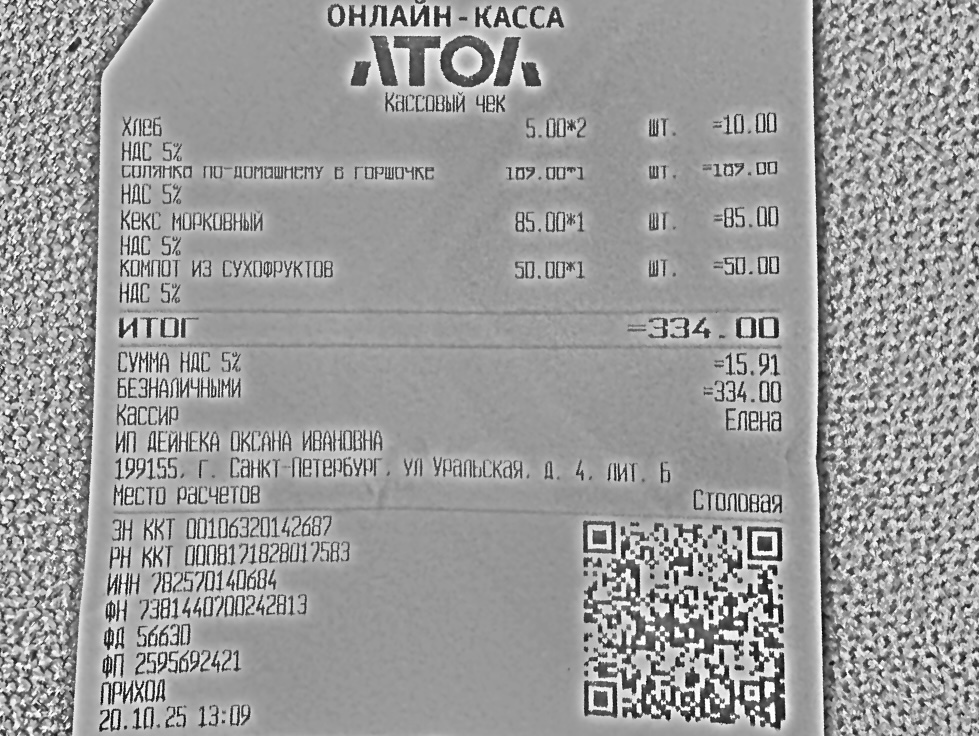
Продавец: ИП ДЕЙНЕКА ОКСАНА ИВАНОВНА
ИНН: 782570140684
Дата: 20.10.25
Товары: Хлеб; Солянка по-домашнему в горшочке; Кекс морковный; Компот из сухофруктов; Сырники со сметаной
Количество: 2; 1; 1; 1; 1
Цена: 5.00; 189.00; 85.00; 50.00; 82.00
Сумма: 10.00; 189.00; 85.00; 50.00; 82.00
Итого: 334.00